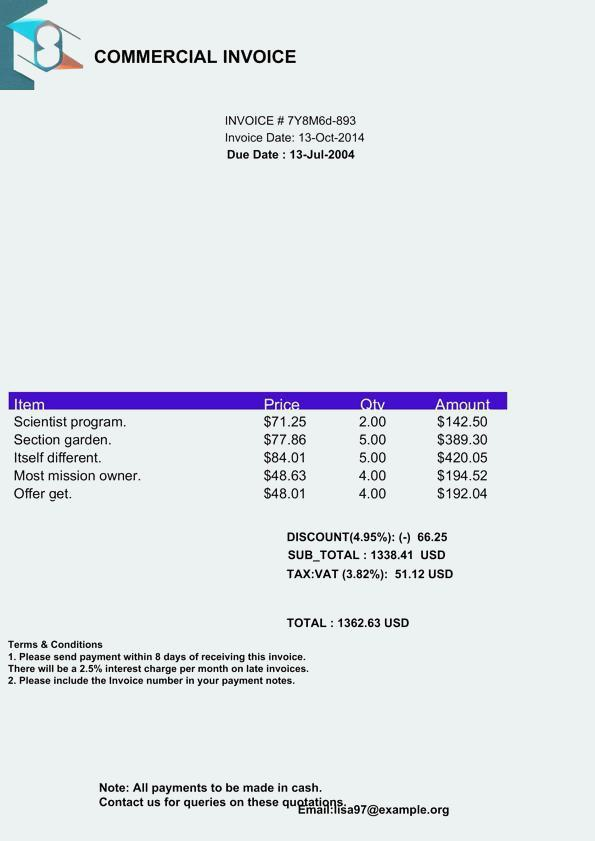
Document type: Invoice